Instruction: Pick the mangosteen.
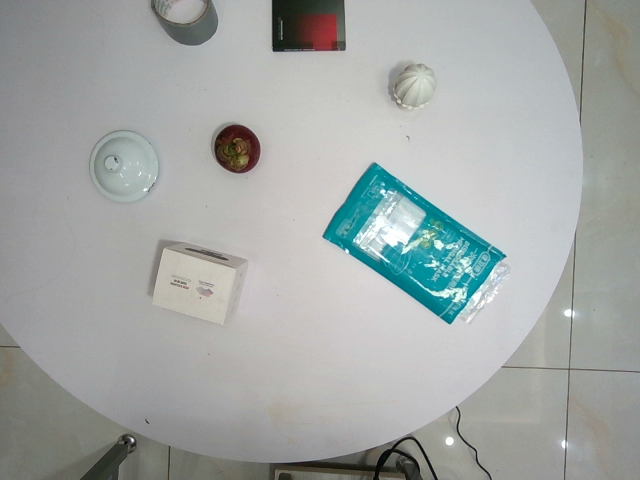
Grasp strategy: vertical